Question: What is the estimated tax bill amount according to the document?
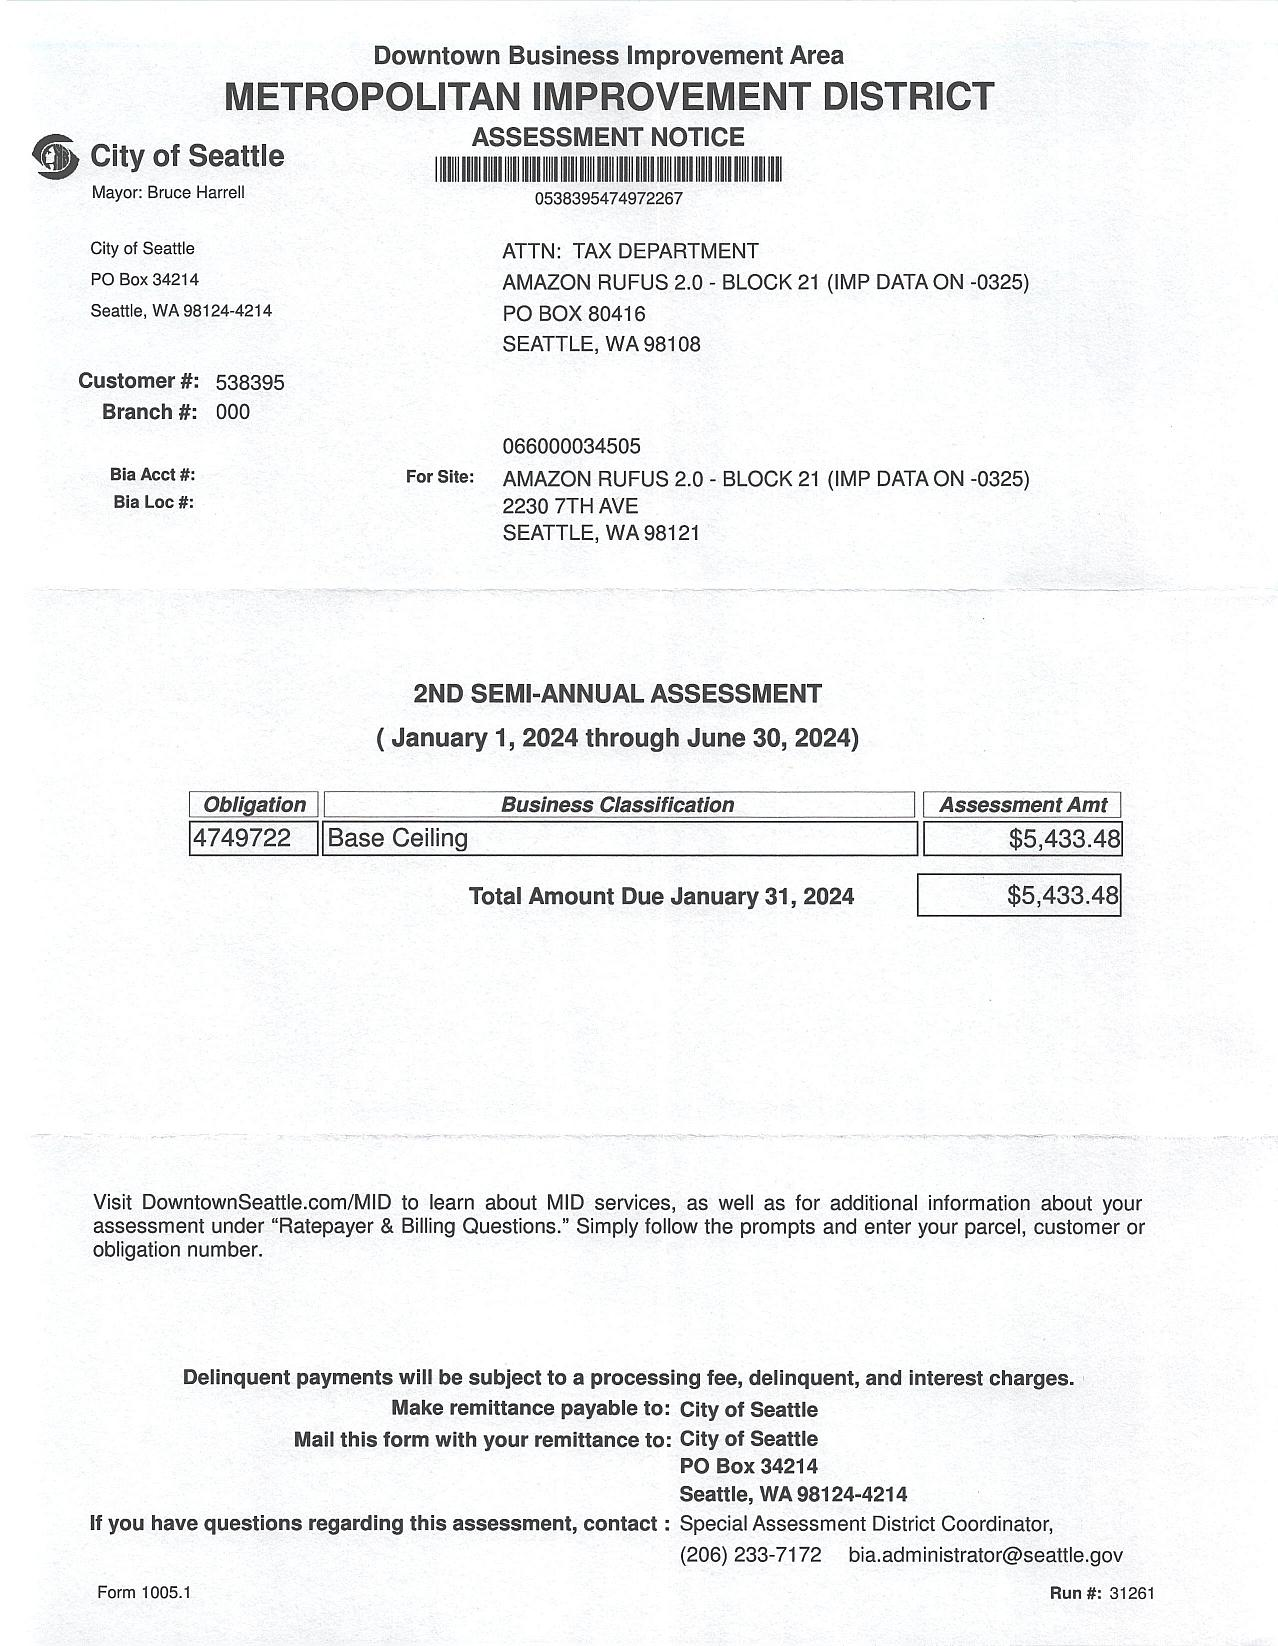
Answer: "$5,433.48 "